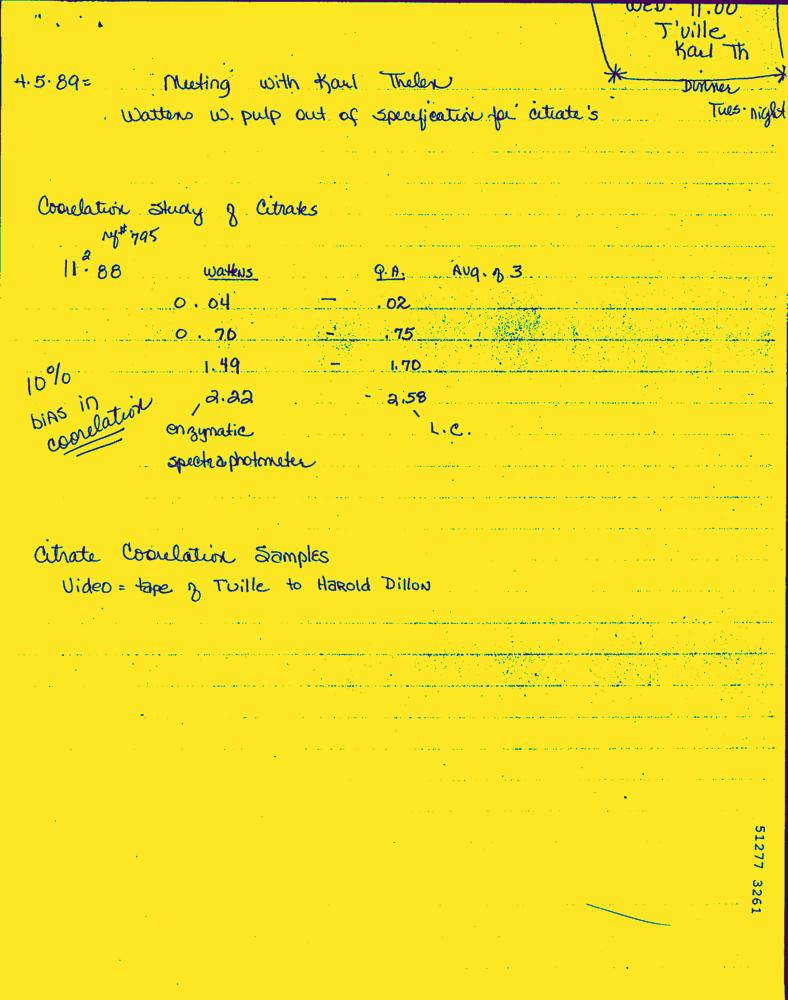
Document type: Hand-Written